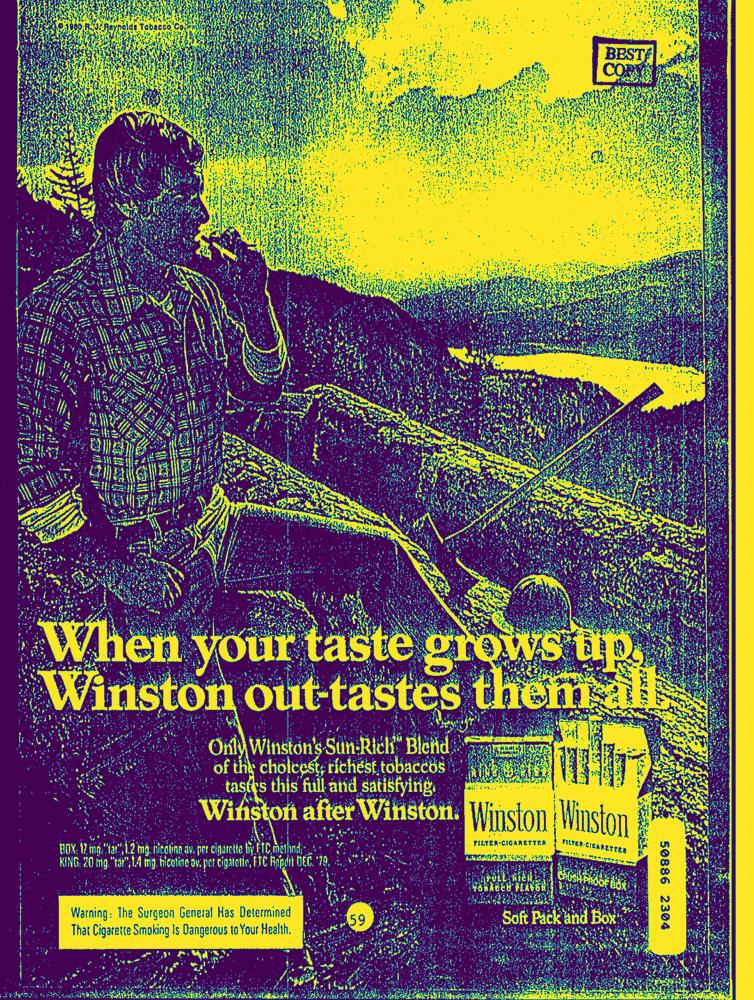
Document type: AD